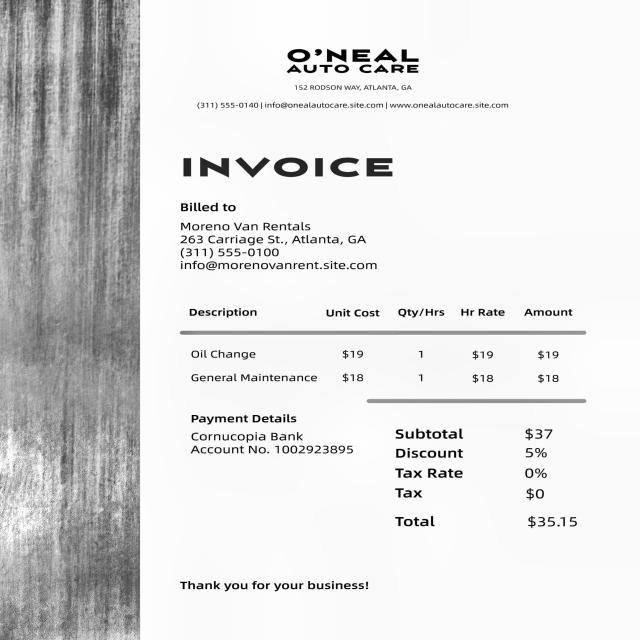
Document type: Invoice